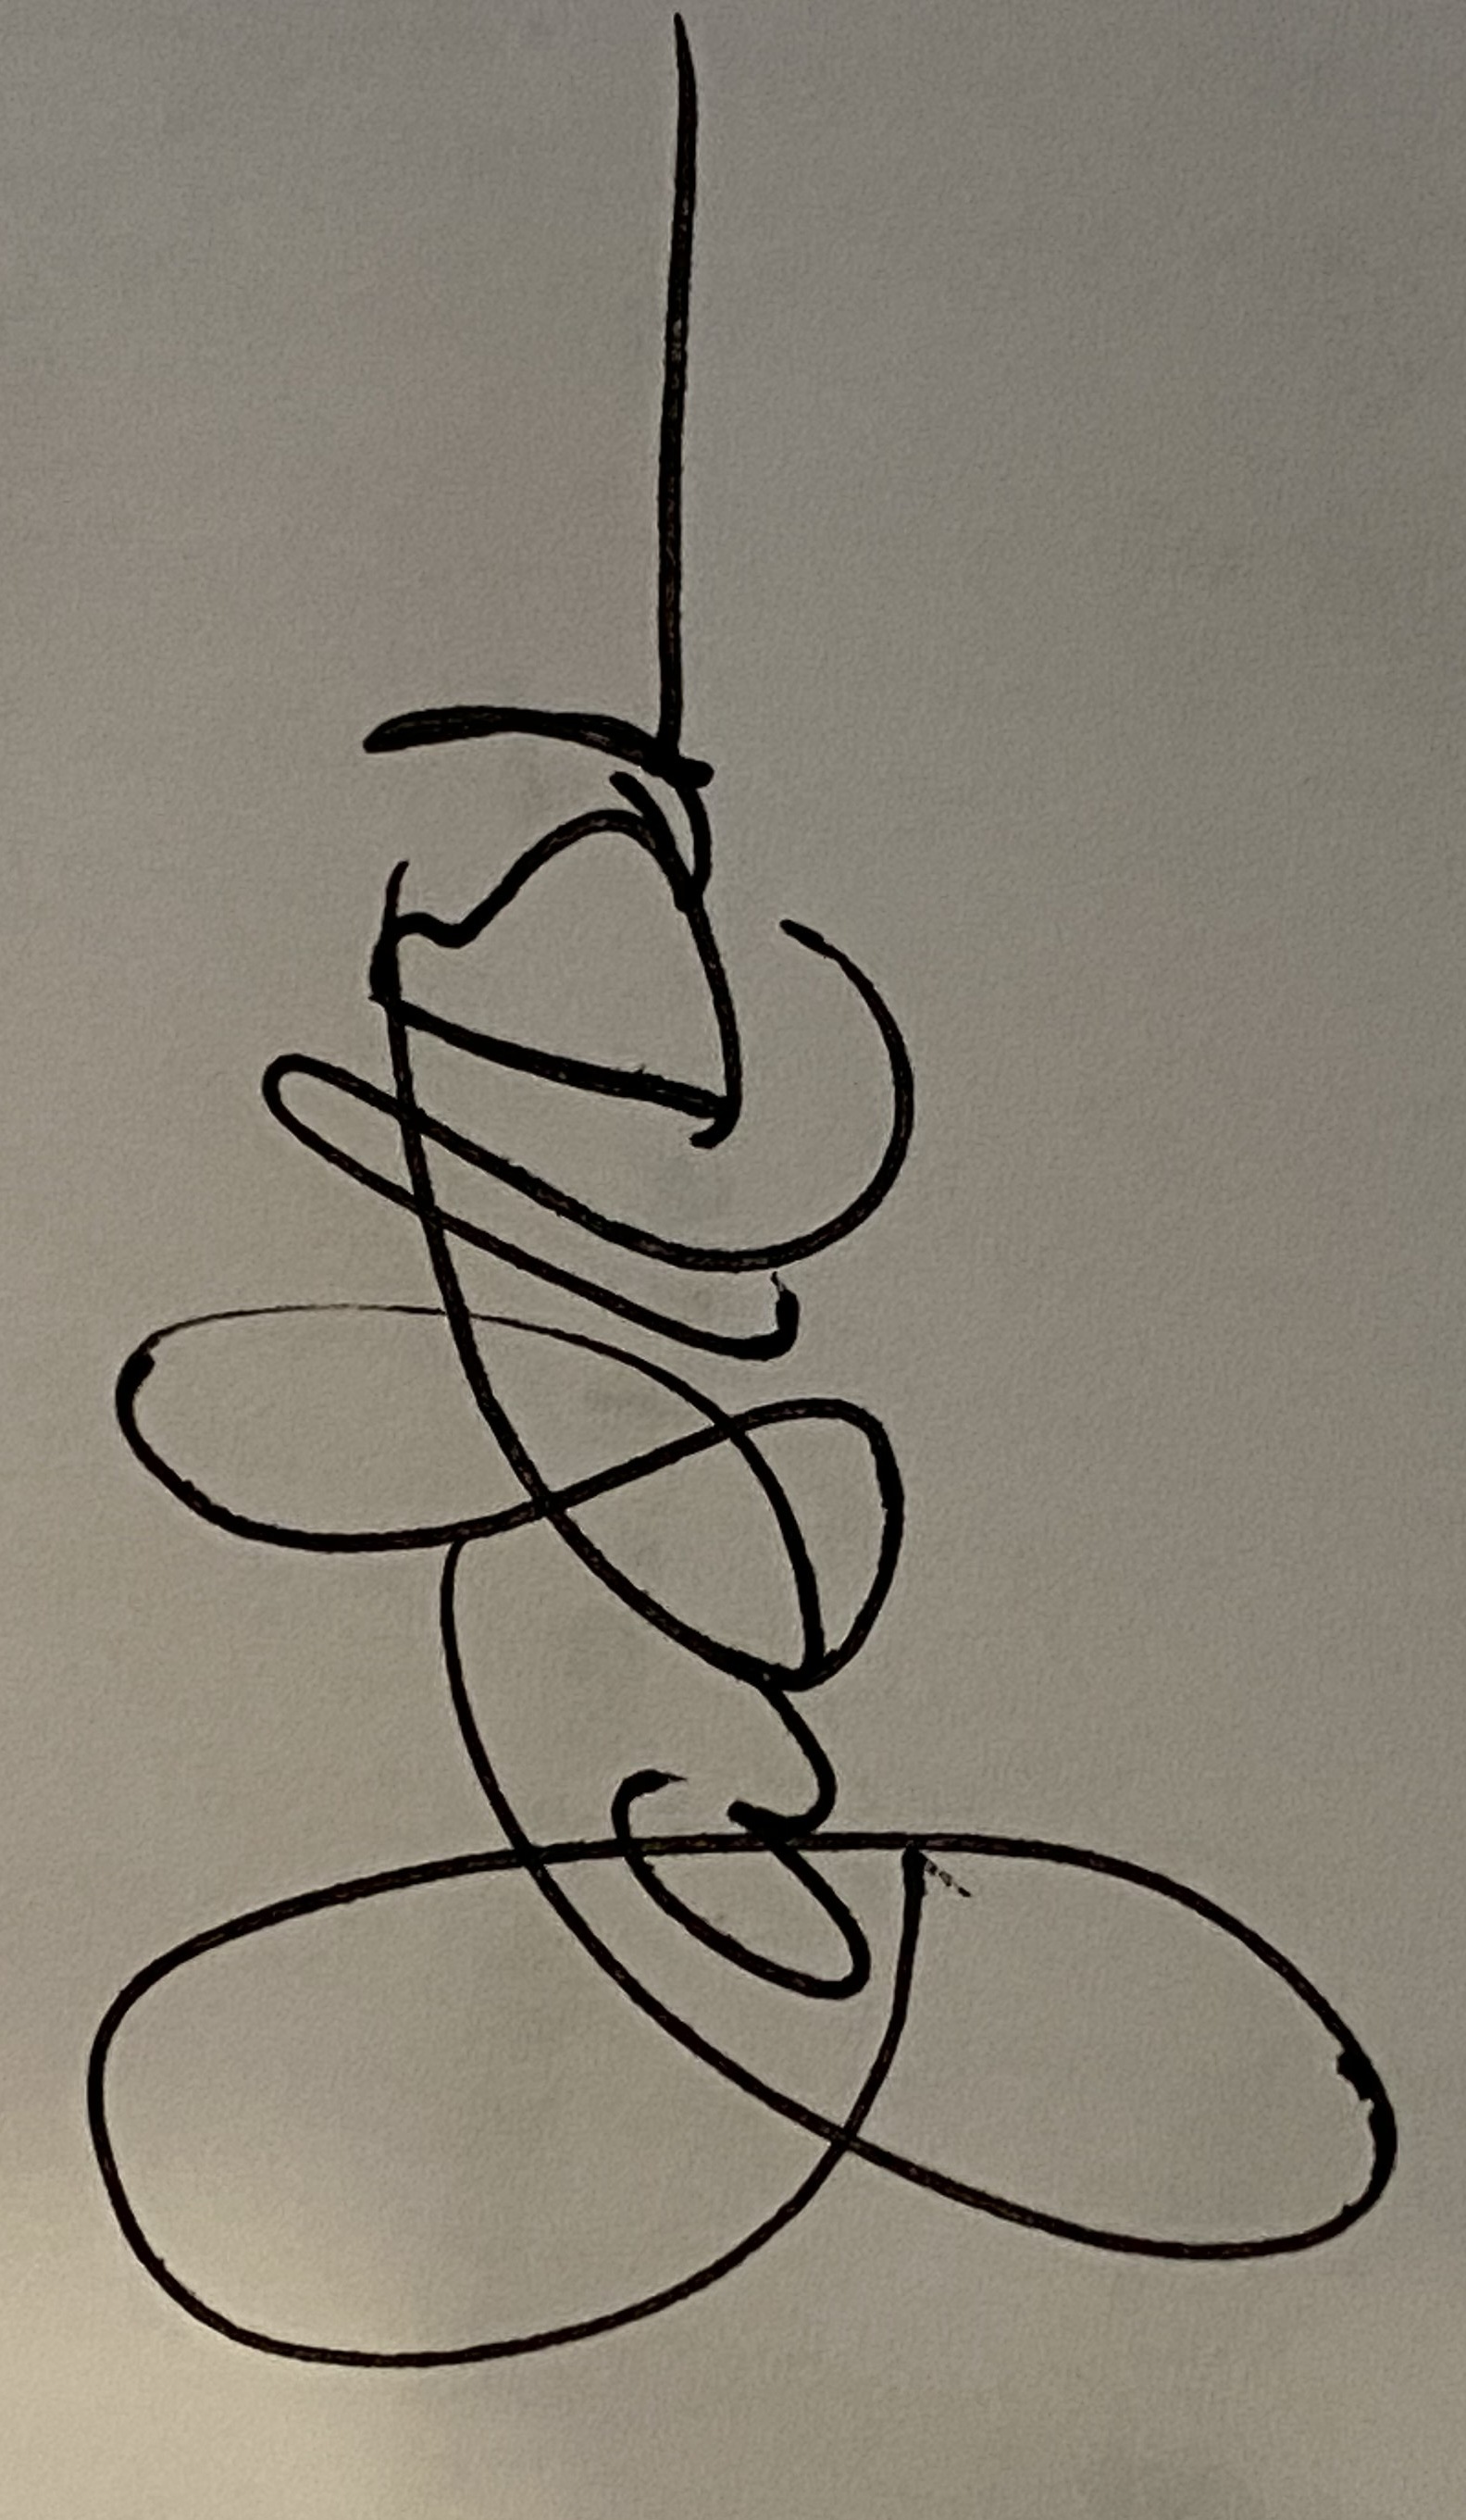
Signature of: janet emerson bashen